Question: What is the main concern?
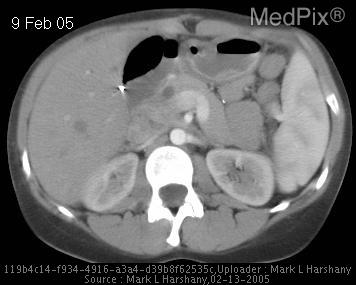
Answer: The findings suggest Early studies demonstrate an internal transmesenteric small bowel hernia without volvulus or ischemia.

Recent study demonstrate the "whirl" sign - indicating twisting of the bowel and, hence, volvulus.  No evidence of intestinal ischemia or necrosis on CT (no submucosal enhancement, bowel wall thickening, free fluid or pneumatosis intestinalis).. Normal SMV/SMA anatomical relationship (SMV to the right of SMA) excluding midgut congenital malrotation as etiology for SB volvulus.. The patient might have a history of 27 y/o woman with sudden onset of periumbilical abdominal pain relieved only by "bending forward".  Previous surgery -  gastric bypass 2 years ago..